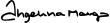
Signature of: angelina mango